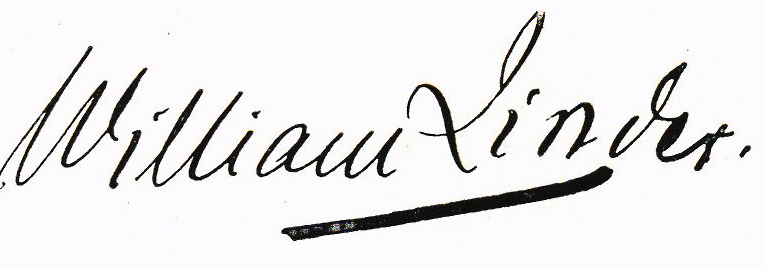
Signature of: william linder